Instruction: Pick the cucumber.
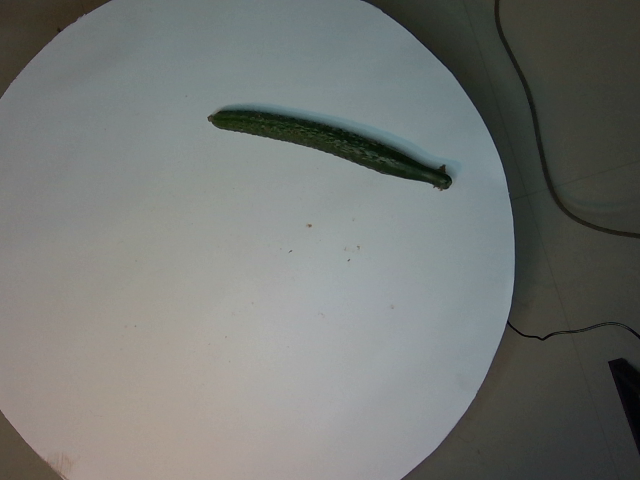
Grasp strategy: vertical